Question: What could the diagnosis suggest?
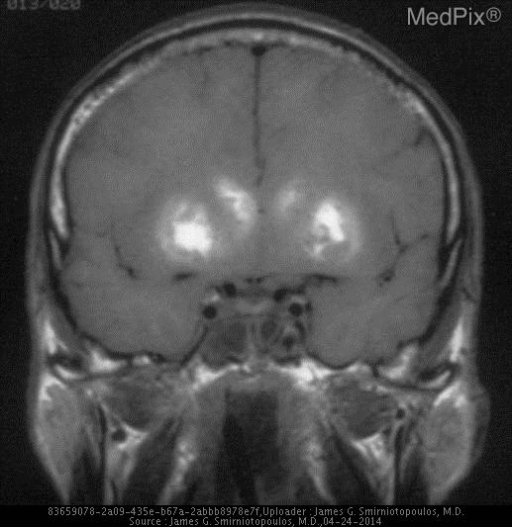
Answer: The possible diagnosis includes Bilateral symmetric BG lesions suggest aToxic-metabolic insult:
poisoning
organic alcohol (methanol, ethylene glycol, etc.)
hypoxia
hypoglycemia
non-ketotic hyperglycemia.